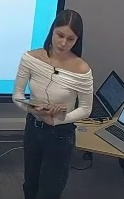
Транскрипция: Oh, strange. That's strange. It is.
Категория: Коммуникативные модальности
Подкатегория: Вербальное; Невербальное
Описание действия: Во время ответа ученика учитель подходит к доске и, указывая на изображение, помогает закончить предложение
Контекст и комментарии: Контекст ДО: ученик отвечает на вопрос учителя на английском языке. Контекст ПОСЛЕ: ученик заканчивает свой ответ с помощью учителя. Педагогический смысл: благодаря этому ученик чувствует поддержку от преподавателя